Question: What jurisdiction, city, or county is the document associated with?
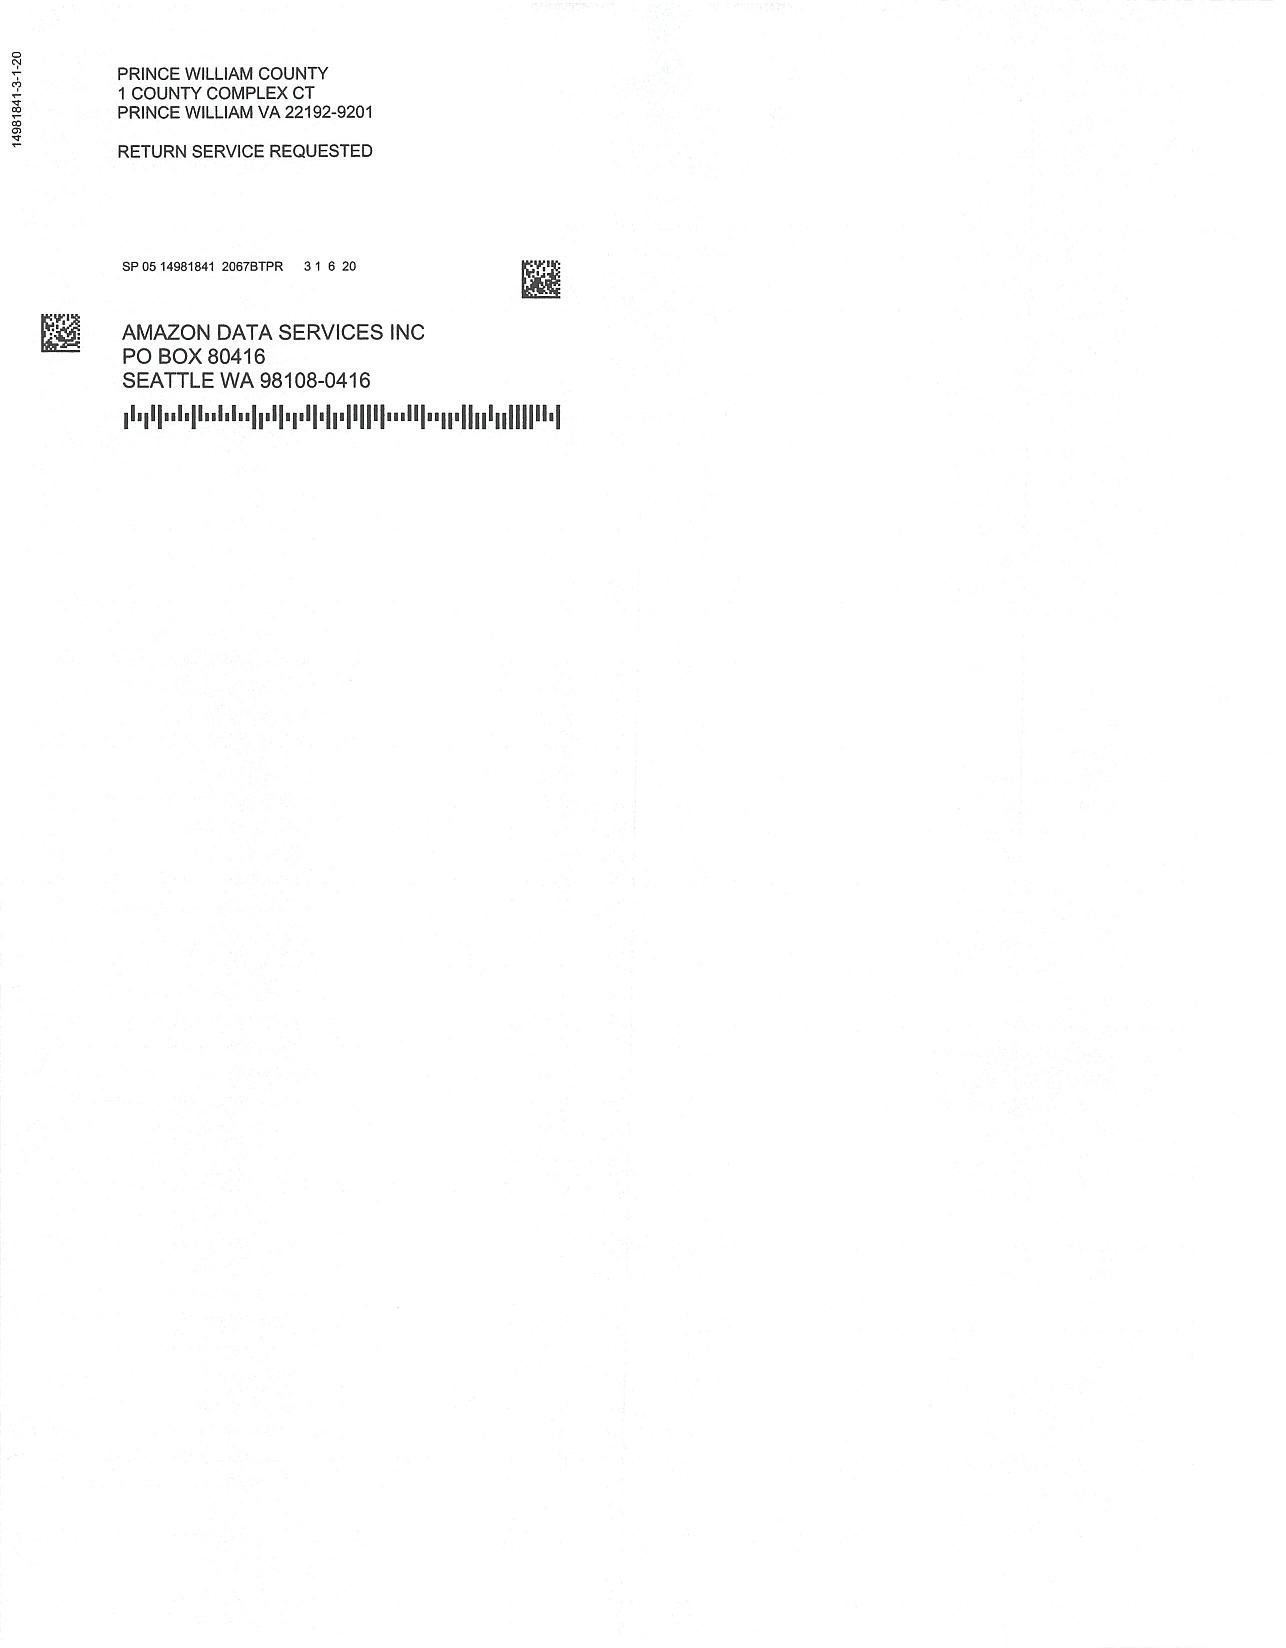
Answer: "Prince William County"